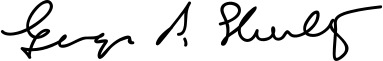
Signature of: george shultz